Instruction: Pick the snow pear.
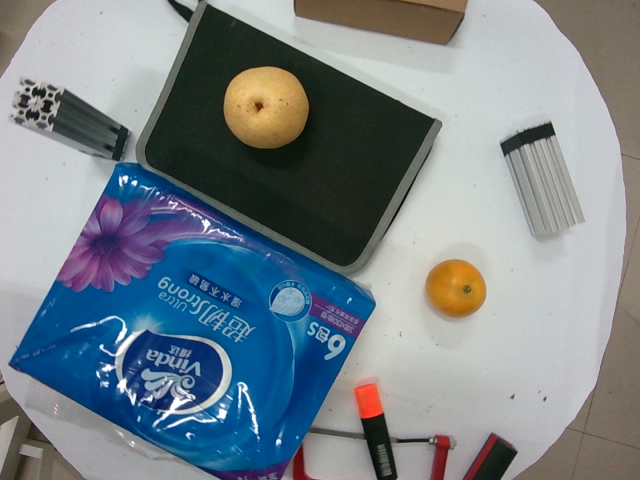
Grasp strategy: vertical